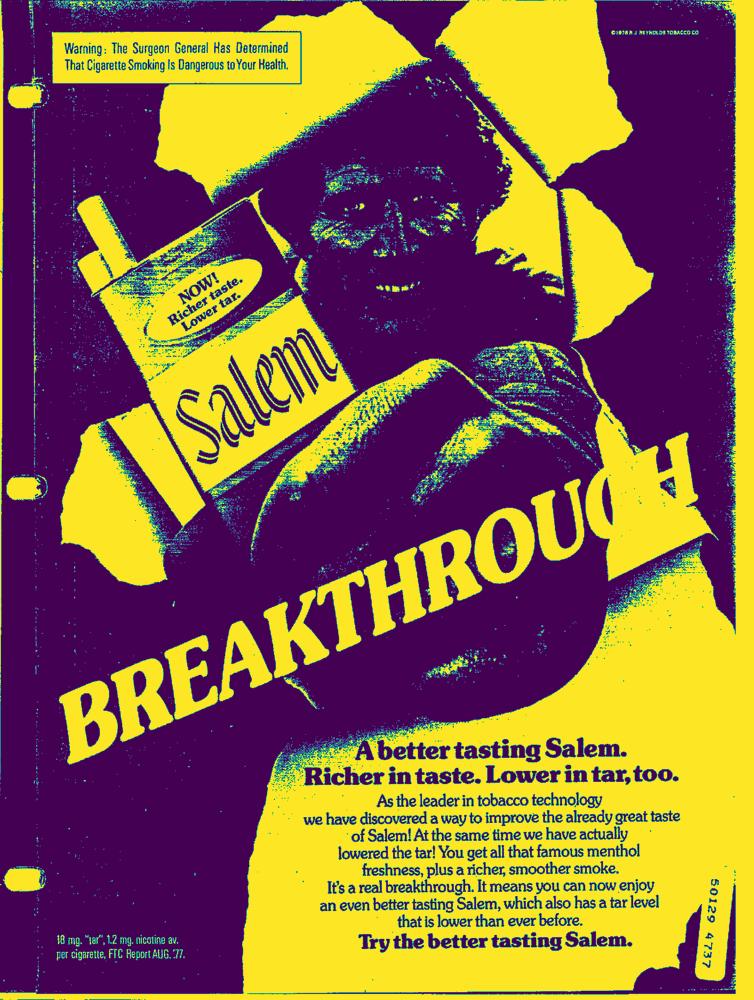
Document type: AD